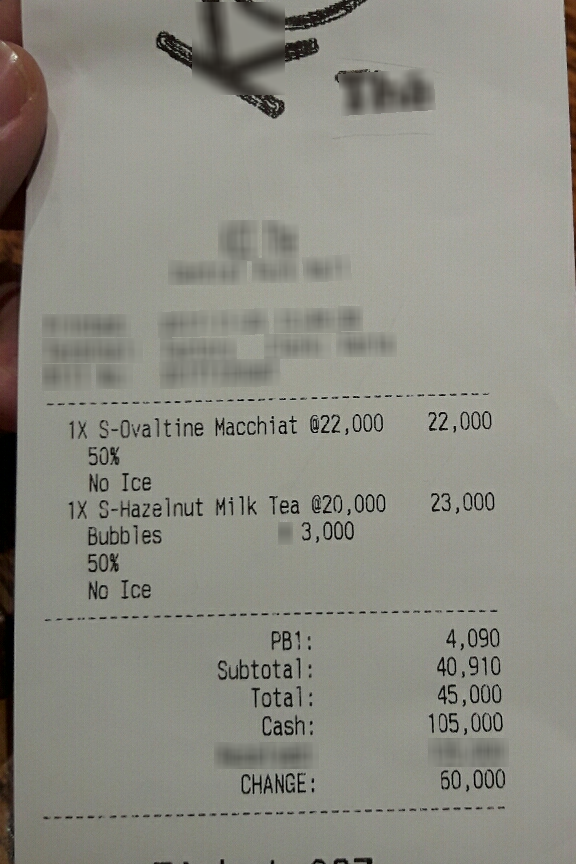
Receipt information:
subtotal: 40,910
tax: 4,090
total: 45,000
line_items: item_name: S-Ovaltine Macchiat
item_value: 22,000
item_quantity: 1
item_name: S-Hazelnut Milk Tea
item_value: 23,000
item_quantity: 1